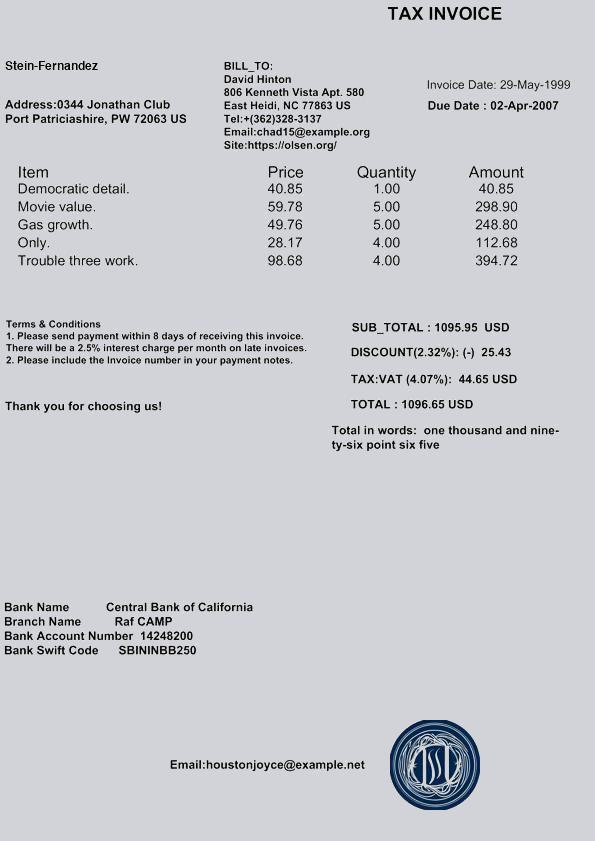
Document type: Invoice